Question: What is the main concern?
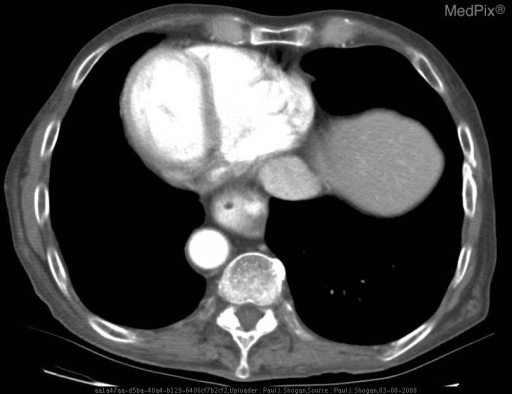
Answer: The findings suggest Chest radiography demonstrates dextrocardia with the cardiac apex pointing to the right.  There is a right-sided aortic arch, associated with slight deviation of the distal trachea to the left.   A loop of bowel projects in the right upper quadrant of the abdomen. The minor fissure is on the left side.  There is no evidence of bronchiectasis.

Contrast enhanced CT at the level of the origin of the great vessels demonstrates mirror-image branching of the great vessels; a left-sided superior vena cava; and a contrast filled esophagus posterior to the trachea.

Contrast enhanced CT at the level of the diaphragm demonstrates reversal of the normal cardiac anatomy.  Note that the cardiac apex and descending aorta are on the right, and the inferior vena cava is on the left side.

Contrast enhanced CT of the upper abdomen show mirror-image anatomy of the viscera.  The liver, gallbladder, and inferior vena cava are all left-sided.  The stomach, spleen, and aorta are right-sided structures.

Contrast enhanced CT at the level of the iliac crests demonstrates a left-sided inferior vena  cava, and a right-sided abdominal aorta.

Maximal Intensity Projection demonstrates the right-sided aortic arch, left-sided superior vena cava, dextrocardia, right-sided contrast filled stomach, and left sided liver, and gallbladder.

Contrast enhanced CT with lung windowing and leveling, demonstrates normal lung parenchyma without evidence of bronchiectasis.  Additionally, mirror-image anatomy is evident with a left-sided minor fissure, the pulmonary outflow tract and aortic root are in reversed position, and the left pulmonary artery is seen crossing the mediastinum anterior to the esophagus and left main bronchi.. Contrast enhanced axial CT image at the level of the diaphragm demonstrates reversal of the normal cardiac anatomy.  Note that the cardiac apex and descending aorta are on the right, and the inferior vena cava is left-sided.. The patient might have a history of 87 year old man with complaint of a cough..